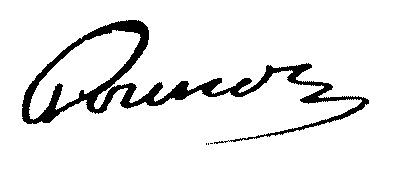
Signature of: étienne gounot